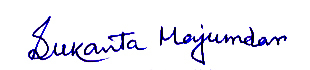
Signature of: sukanta majumdar